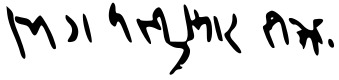
Signature of: bhagwatikumar sharma